Question: What might the diagnosis be?
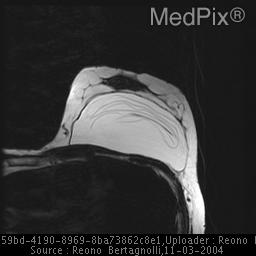
Answer: The possible diagnosis includes silicone implant rupture.